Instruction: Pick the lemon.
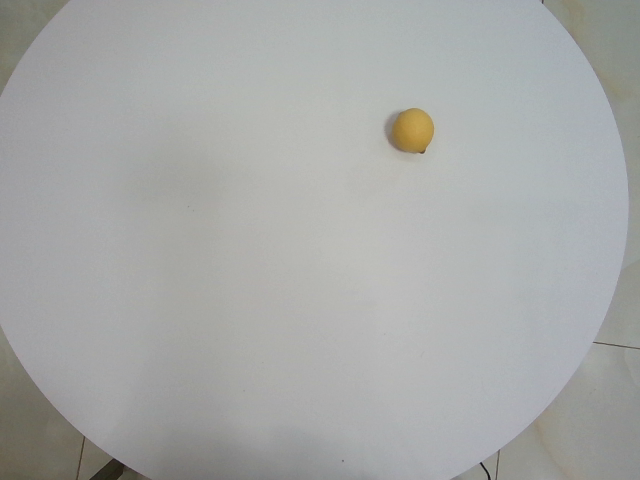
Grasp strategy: vertical